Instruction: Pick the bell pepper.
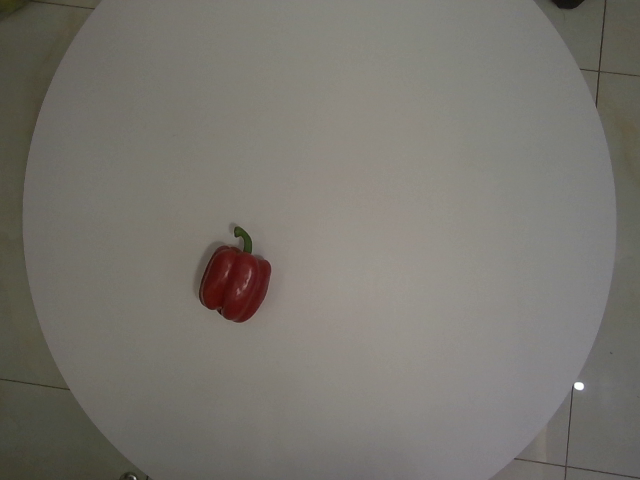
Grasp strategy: vertical